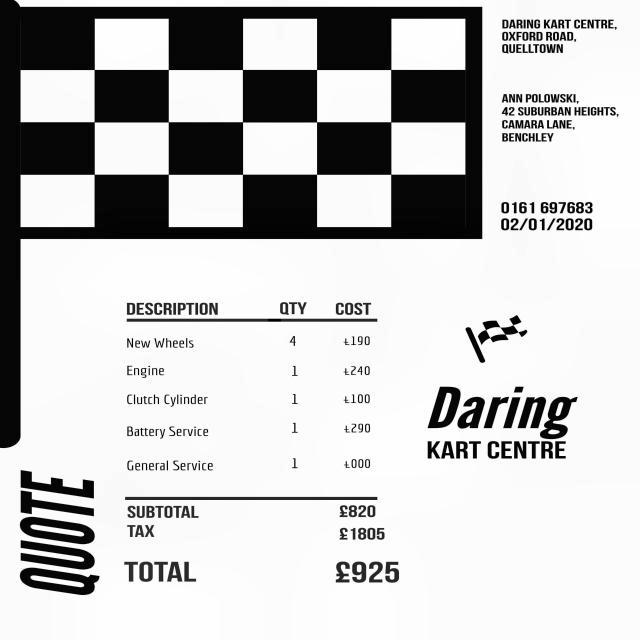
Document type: Invoice